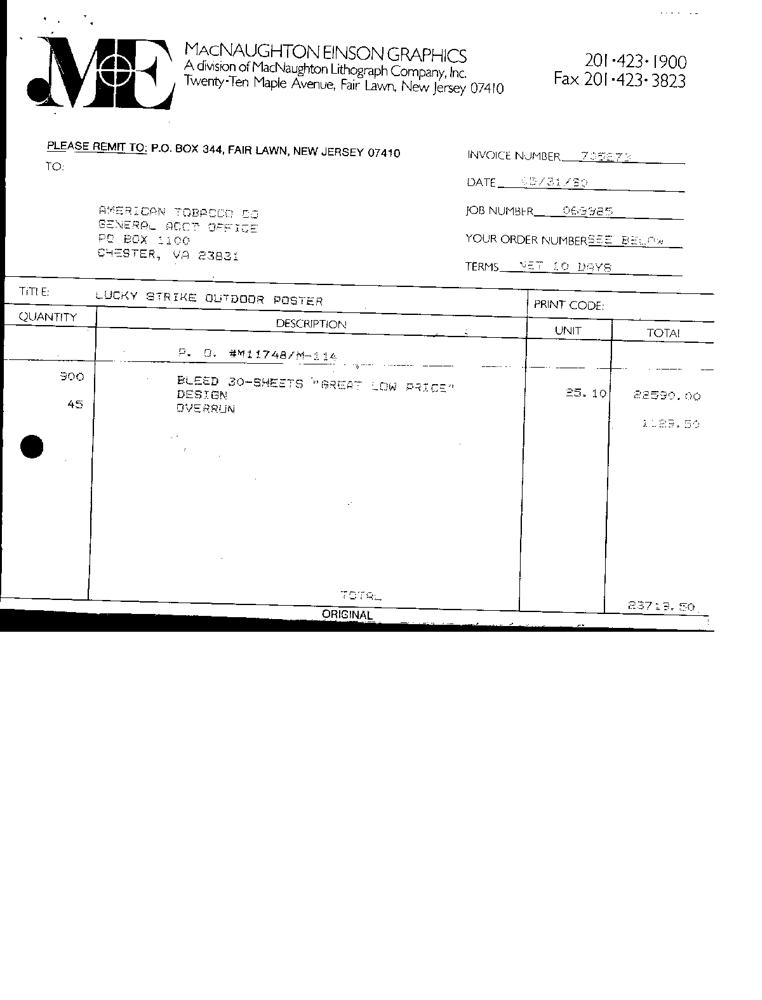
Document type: Invoice